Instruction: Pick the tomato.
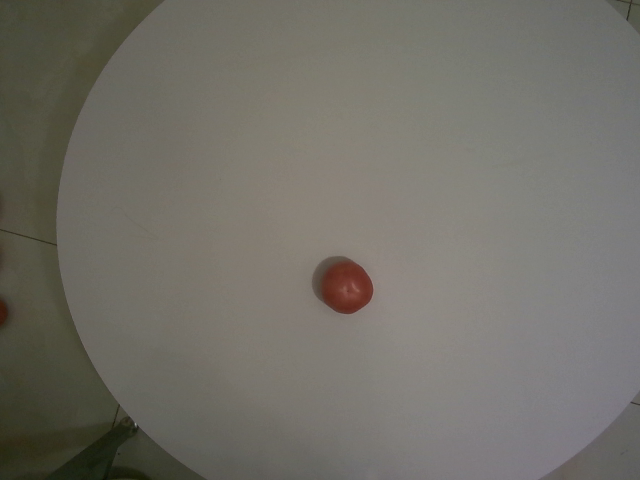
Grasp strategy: vertical